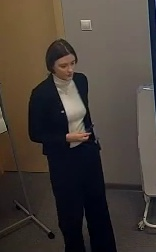
Транскрипция: First sentence. Okay, Sasha, please. Last year I traveled to Lada. Okay, we use pasive here, right? Okay, because we're talking about? Last year. Yeah, thank you. The second one, what is this? He visited his grandmother a long time ago. Thank you. We use pasive because last time we went home. Yeah, because we're talking about a long time ago. The third one, let us see who can bring it for me. Sasha, please. Yesterday my friend listened to music on this CD. Yeah, thank you. So, how do you change your work? Listened, yeah, thank you. So you added ED, right? Yes. Yeah, what I'm doing is passing some book here. Because we have yesterday. Okay, thank you. Can you read, oh, Zhenya, sorry, Zhenya, can you read letter D? I really enjoyed my last Thursday party. Okay, how did you write enjoy? Can you spell it? ED. So you just added ED. We don't change letter Y to I here because it is the last letter. We have letter O. Okay, letter E, who can read it? Maybe one. He finished his homework two hours ago. Thank you. What do we use to pass a single? ED. Yeah, we add ED. And two hours ago. Yeah, because we're talking about the past and we have mark the book two hours ago. Thank you. Who did the last sentence? Okay, raise hands who did it? Okay. Now let's discuss it. Who can read this? For sure. I usually walk my dog at six, but yesterday I walked it at seven. Okay, what tense did you use, what time did you use in the first together? Presence. Okay, why? Because he or she usually go. Because it's routine, right? Thank you. And what about the second dog? Who did it? Okay, but yesterday I walked it at seven. It's present simple. That's good. Yes, it is. Simple, simple. ED. Yeah, we added ED. And yes.
Категория: Коммуникативные модальности
Подкатегория: Вербальное
Описание действия: Учитель поочереди спрашивает учеников как они ответили на вопросы индивидуального задания и задает уточняющие вопросы
Контекст и комментарии: Контекст ДО: Ученики письменно выполняли задания. Результат после: ученики убедились в правильности выполнения заданий и урок продолжился. Педагогический эффект: уточняющие вопросы заставили учеников подробнее вдуматься в материал